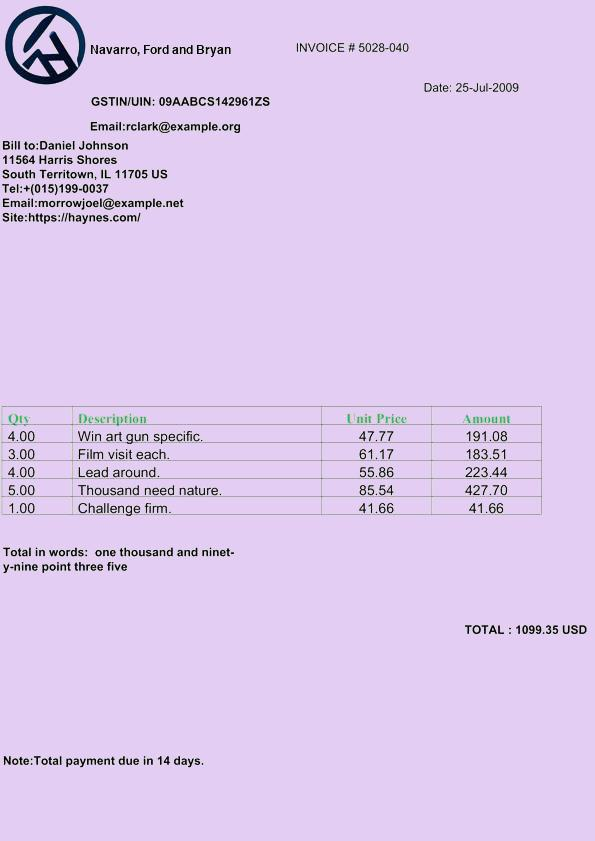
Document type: Invoice